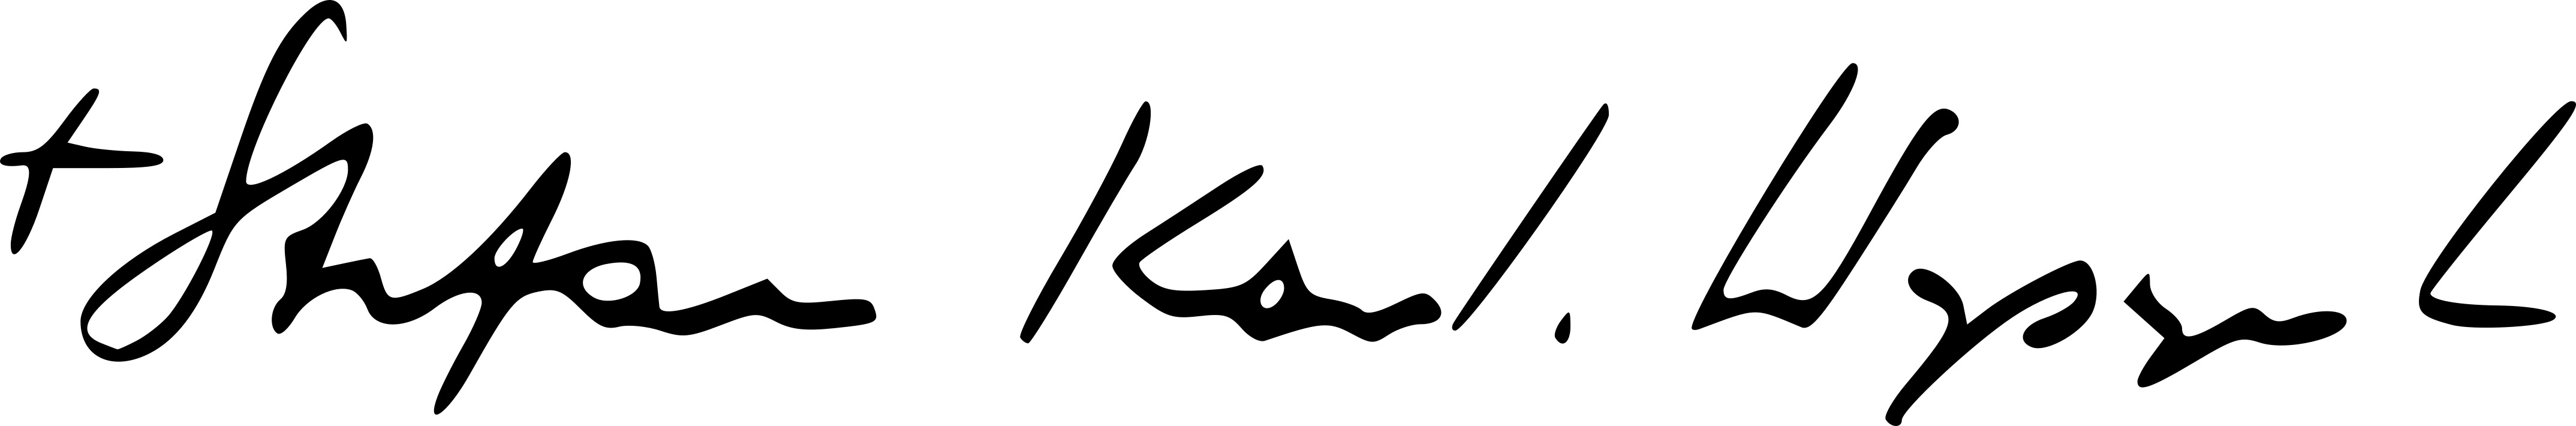
Signature of: stefan wyszyński